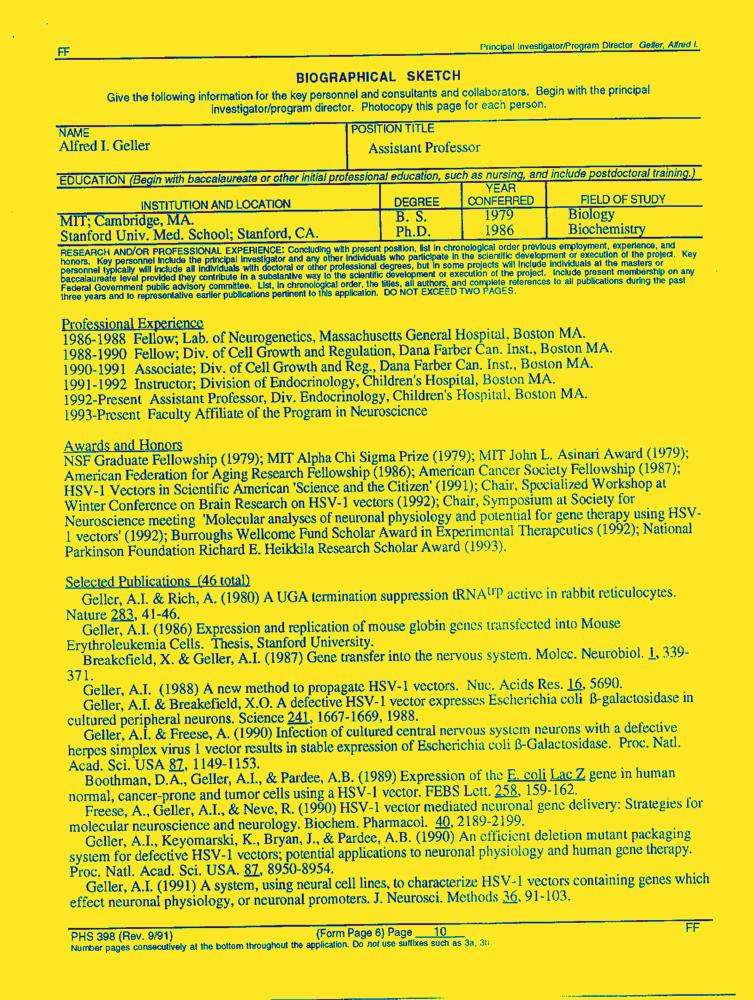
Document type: Resume-Doc